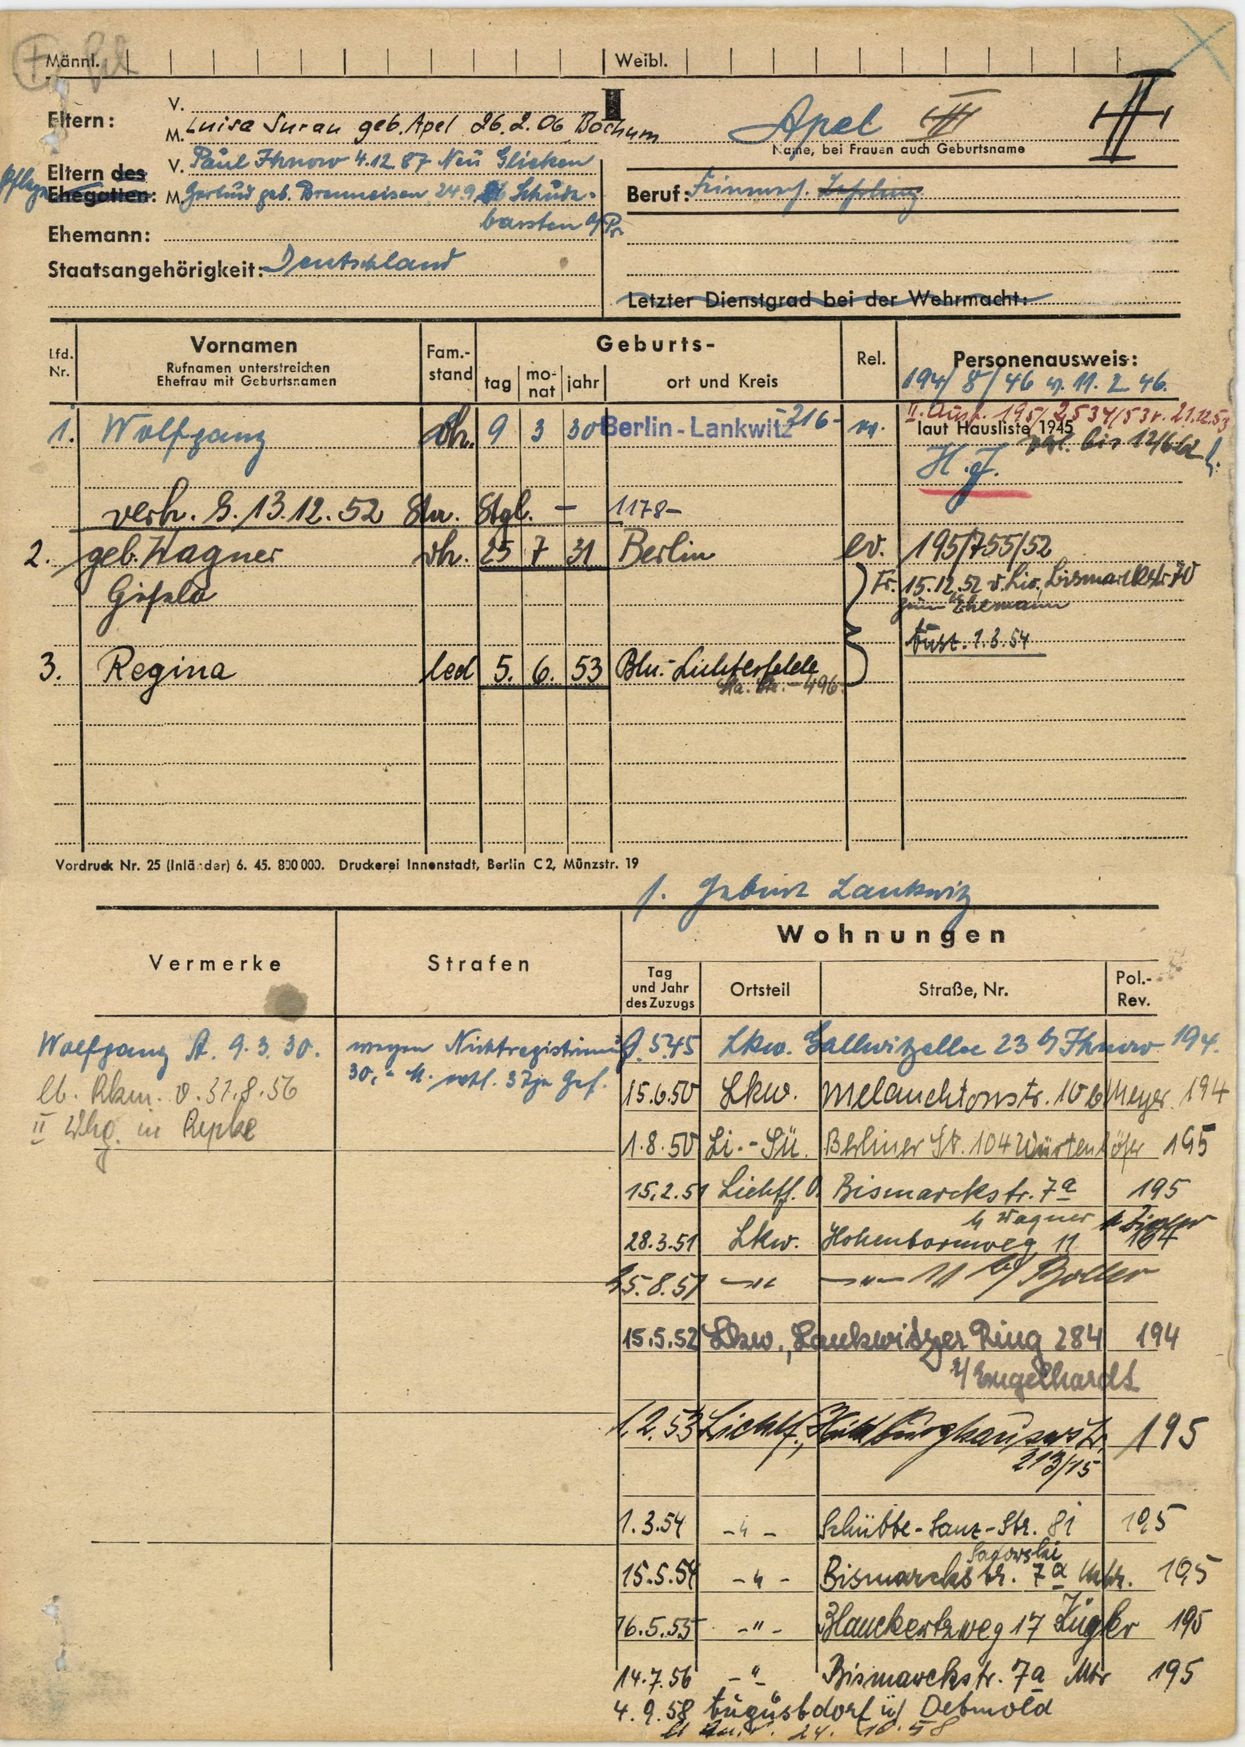
Apel